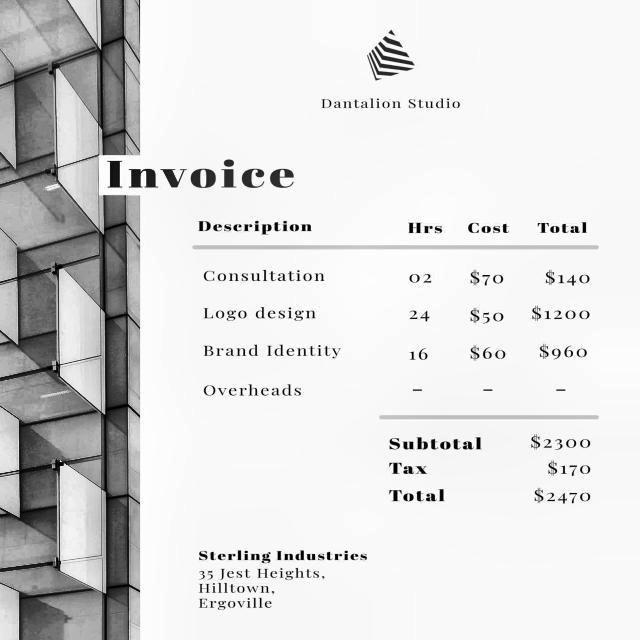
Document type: Invoice